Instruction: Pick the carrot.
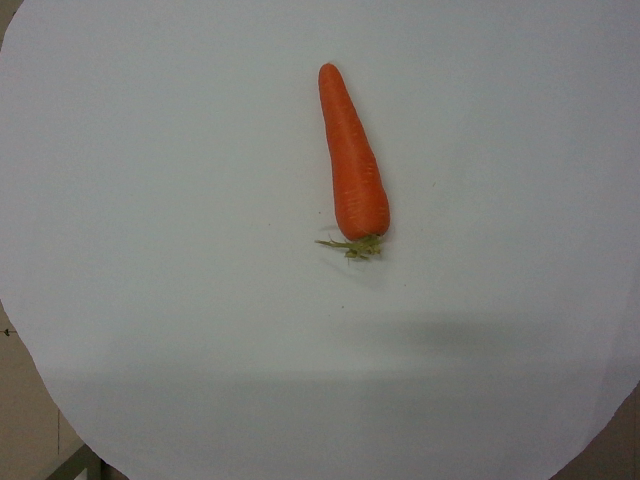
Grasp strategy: vertical